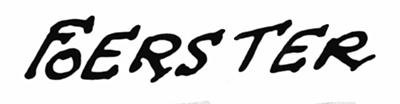
Signature of: philippe foerster